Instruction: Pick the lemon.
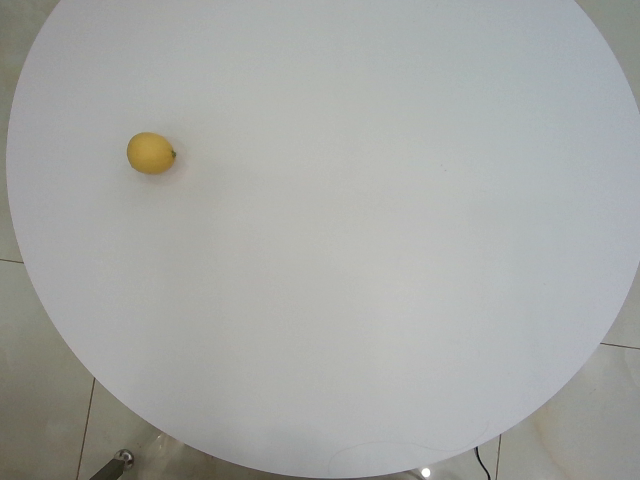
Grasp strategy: vertical